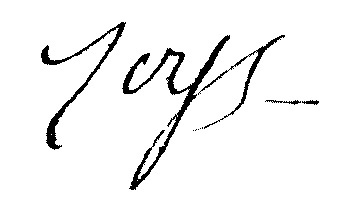
Signature of: jean baptiste loys